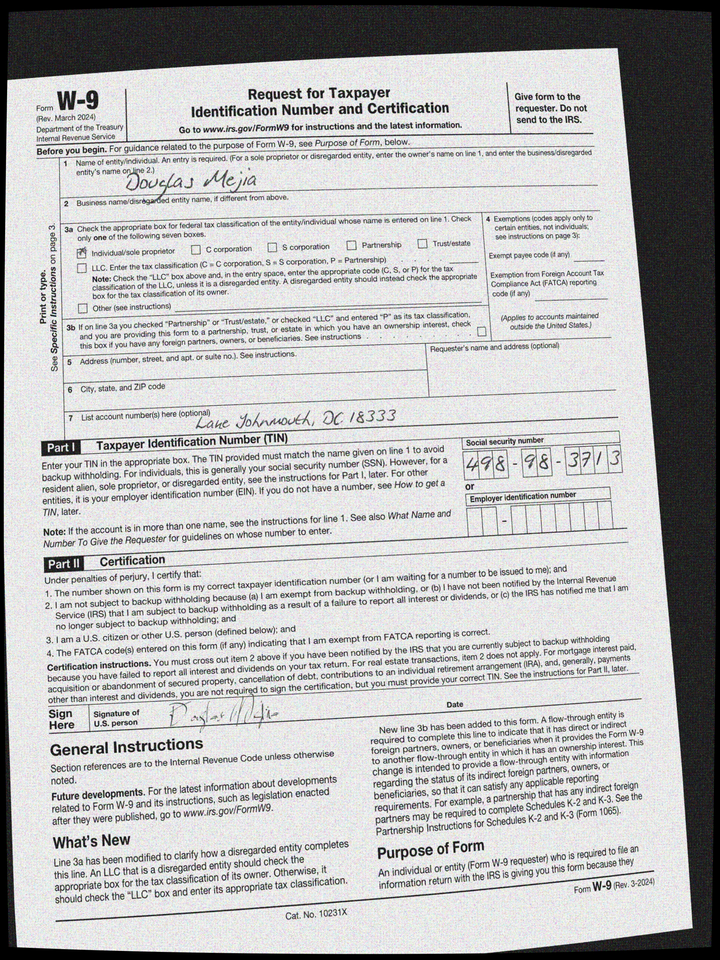
adr2: Lake Johnmouth, DC 18333
cbx: yes
ssn: 498983713
enm: Douglas Mejia